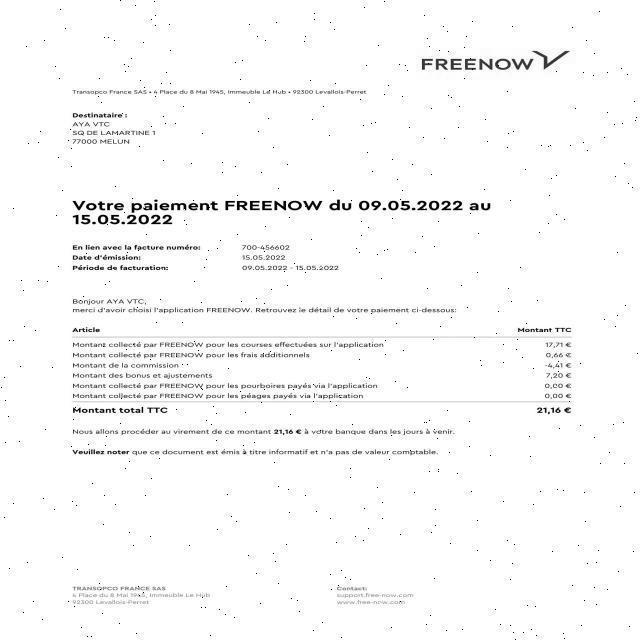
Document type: Invoice